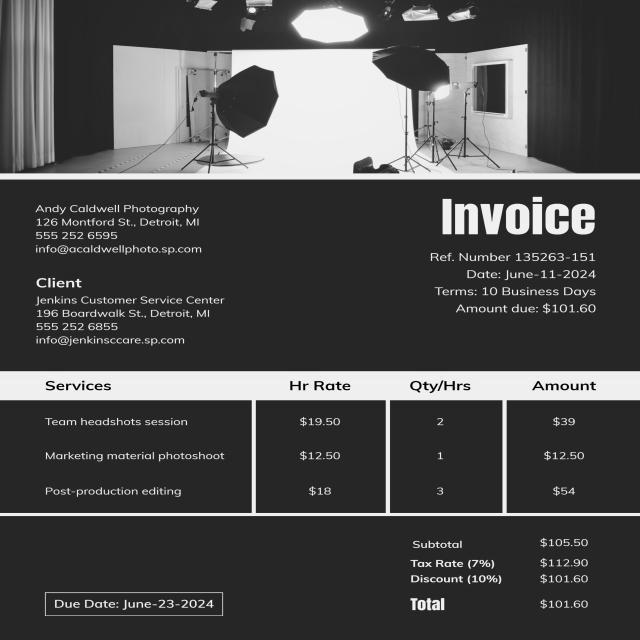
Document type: Invoice